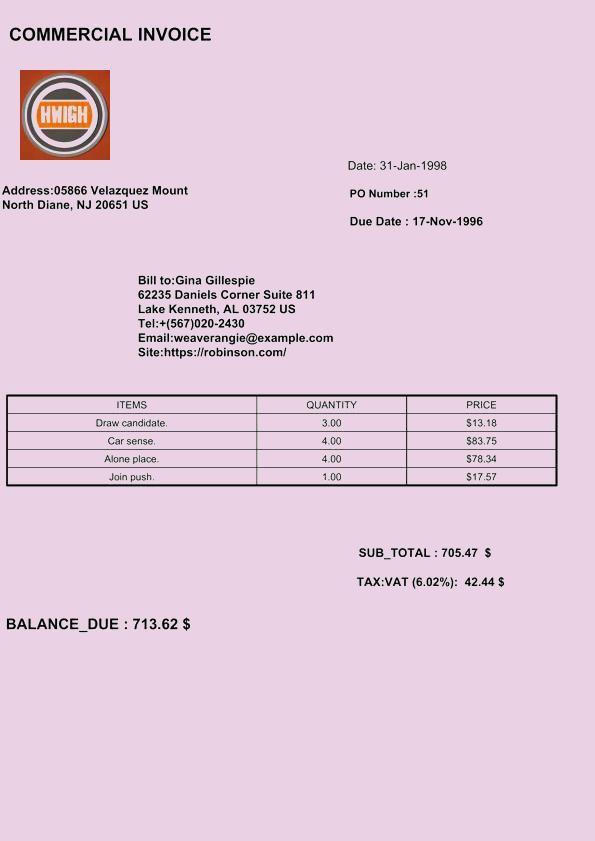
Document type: Invoice